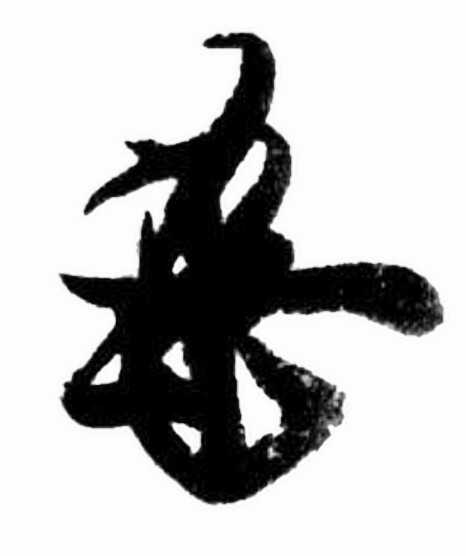
Signature of: fushimi no miya yoshihito shinnō